Question: What could the diagnosis suggest?
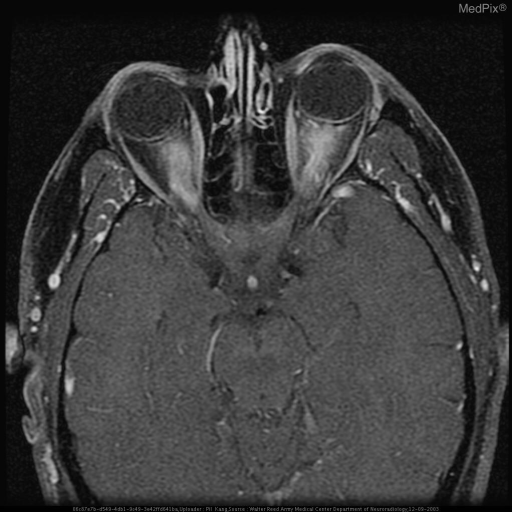
Answer: The possible diagnosis includes optic neuritis, bilateral:
- multiple sclerosis (initial presentation)
- acute disseminated encephalomyelitis
- orbital pseudotumor
- NMO-SD (Neuromyelitis Optica Spectrum Disorder) includes Devic disease (NMO) and anti-MOG (myelin oligodrocyte glycoprotein).